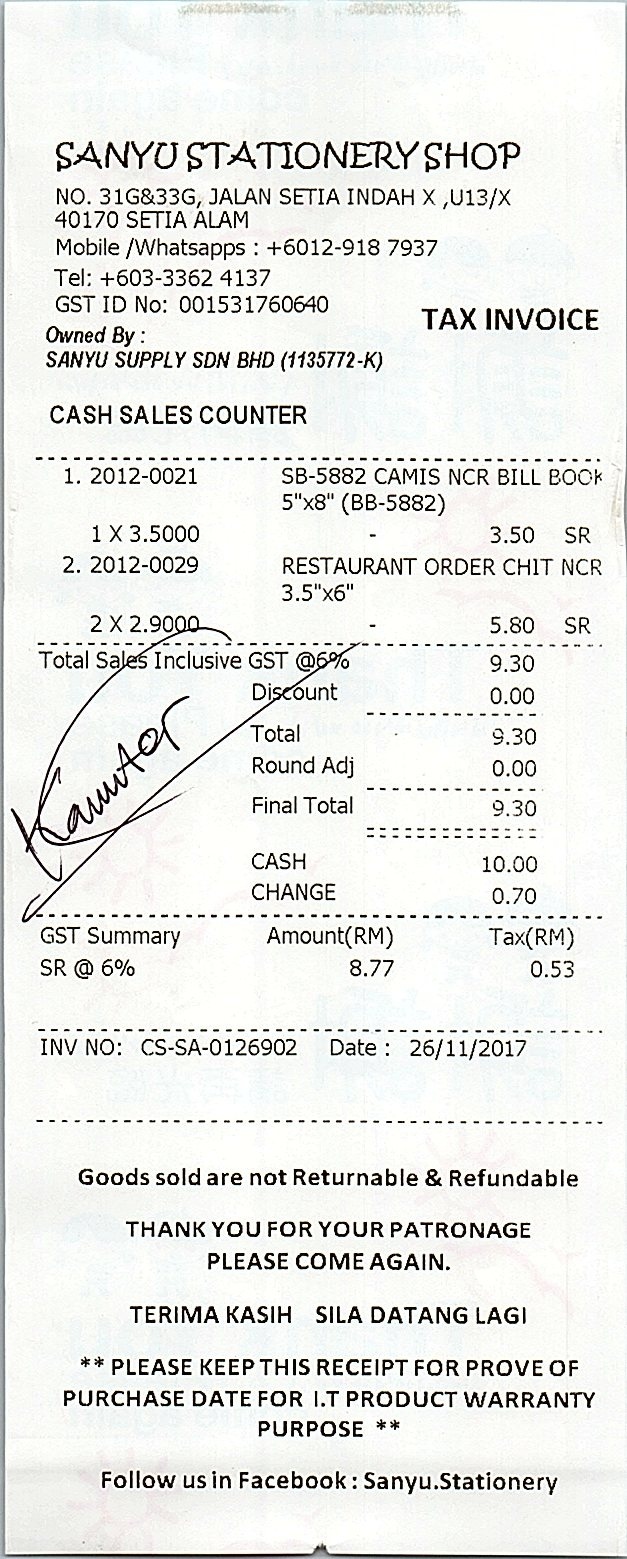
SANYU STATIONERY SHOP
NO. 31G&33G, JALAN SETIA INDAH X ,U13/X
40170 SETIA ALAM
MOBILE /WHATSAPPS : +6012-918 7937
TEL: +603-3362 4137
GST ID NO: 001531760640
TAX INVOICE
OWNED BY :
SANYU SUPPLY SDN BHD (1135772-K)
CASH SALES COUNTER
1. 2012-0021
SB-5882 CAMIS NCR BILL BOOK
5"X8" (BB-5882)
1 X 3.5000
3.50
SR
2. 2012-0029
RESTAURANT ORDER CHIT NCR
3.5"X6"
2 X 2.9000
5.80
SR
TOTAL SALES INCLUSIVE GST @6%
9.30
DISCOUNT
0.00
TOTAL
9.30
ROUND ADJ
0.00
FINAL TOTAL
9.30
CASH
10.00
CHANGE
0.70
GST SUMMARY
AMOUNT(RM)
TAX(RM)
SR @ 6%
8.77
0.53
INV NO: CS-SA-0126902
DATE : 26/11/2017
GOODS SOLD ARE NOT RETURNABLE & REFUNDABLE
THANK YOU FOR YOUR PATRONAGE
PLEASE COME AGAIN.
TERIMA KASIH SILA DATANG LAGI
** PLEASE KEEP THIS RECEIPT FOR PROVE OF
PURCHASE DATE FOR I.T PRODUCT WARRANTY
PURPOSE **
FOLLOW US IN FACEBOOK : SANYU.STATIONERY